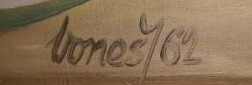
Signature of: ludvík voneš